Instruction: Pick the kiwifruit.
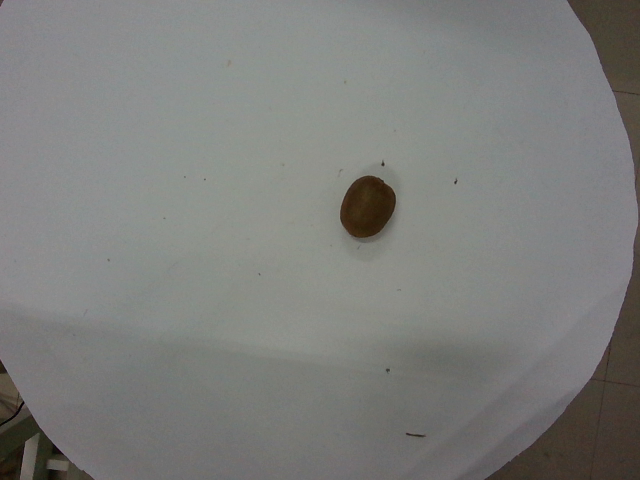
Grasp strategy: vertical